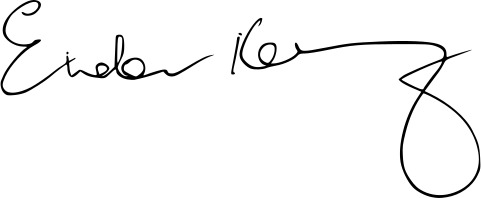
Signature of: enda kenny